Question: What is the suspected problem?
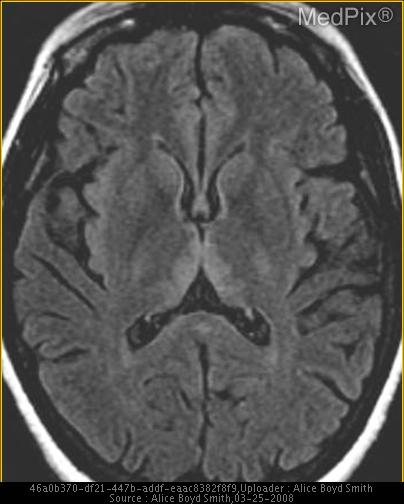
Answer: The findings suggest •  T2 hyperintensity within the both thalami
•  T2 hyperintensity of the periaqueductal grey matter
•  Enhancement of both mamillary bodies
•  Enhancement of the periaqueductal grey matter. Axial T2 FLAIR demonstrates hyperintensity in the bilateral thalami, and periaqueductal grey matter.  Post contrast imaging reveals enhancement in the periaqueductal grey matter, and bilateral mamillary bodies.. The patient might have a history of 52 year old woman with a history of breast cancer, on chemotherapy.  Poor oral intake and now stuporous..